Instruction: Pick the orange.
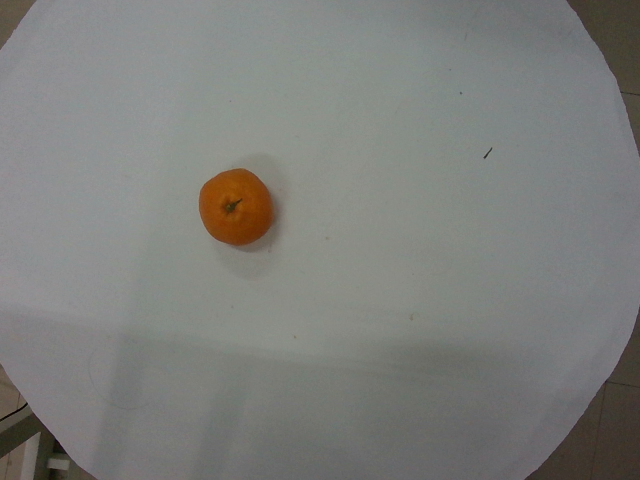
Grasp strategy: vertical